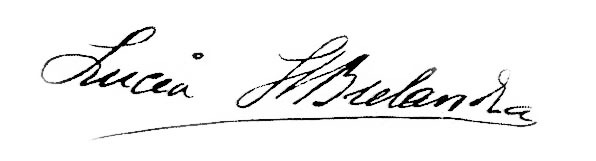
Signature of: lucia sturdza bulandra